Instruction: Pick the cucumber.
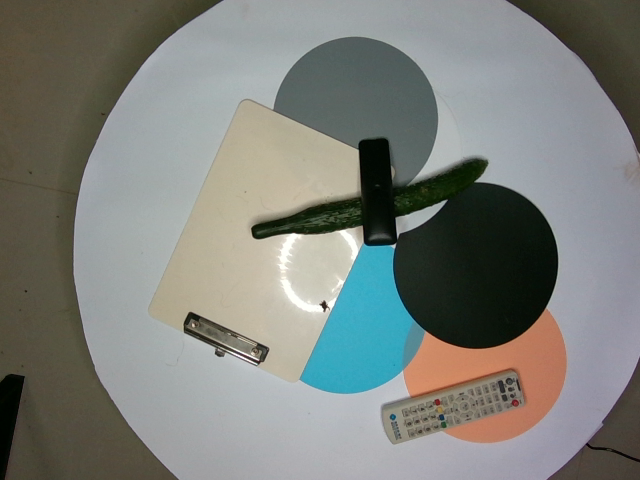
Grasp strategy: vertical